Question: How is the history relevant to the case?
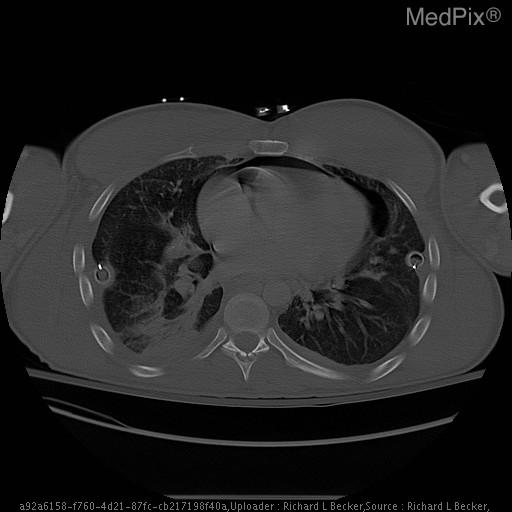
Answer: The patient's history of 22 y.o. man with a history of polytrauma, gun shot wound to chest, 2 weeks ago, status post multiple right thoracostomy tube placements. is key in understanding the case.